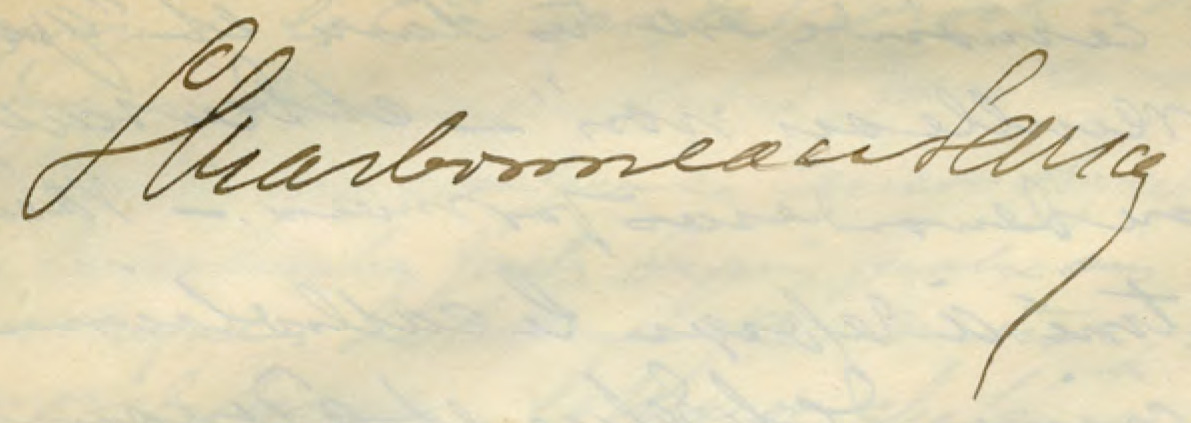
Signature of: louis charbonneau lassay